Question: What is the filing due date as per the document?
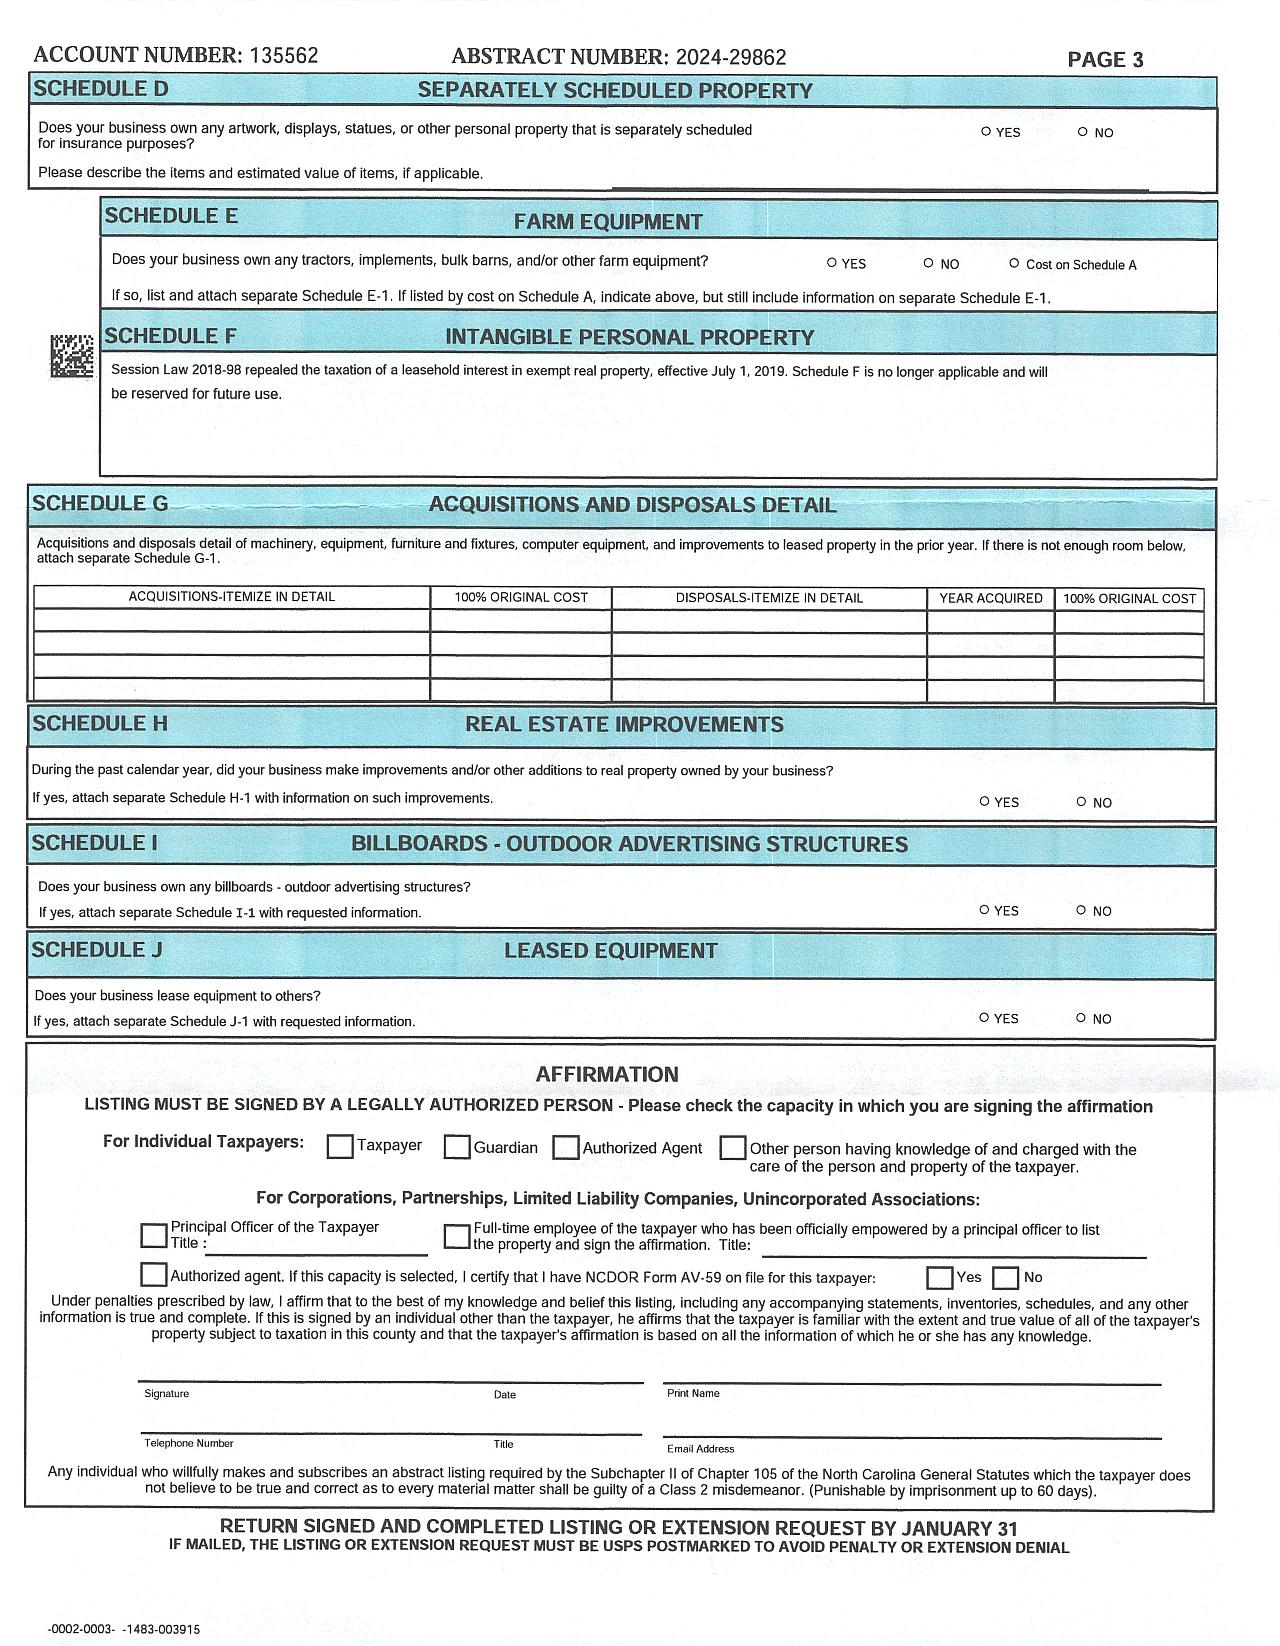
Answer: "31-Jan"